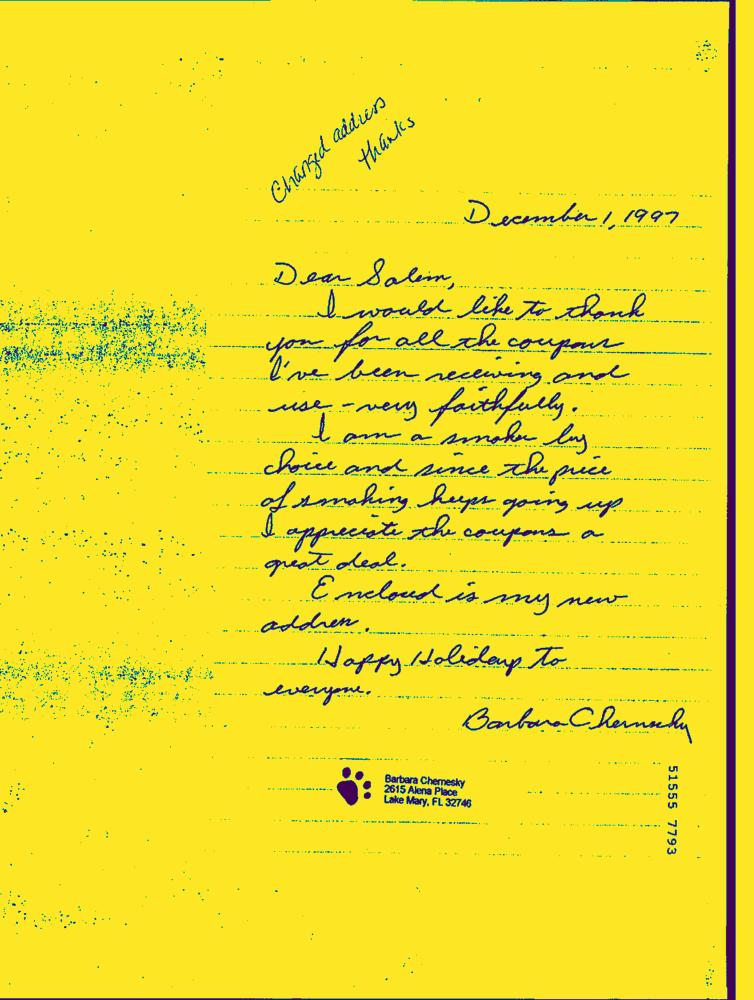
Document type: Hand-Written